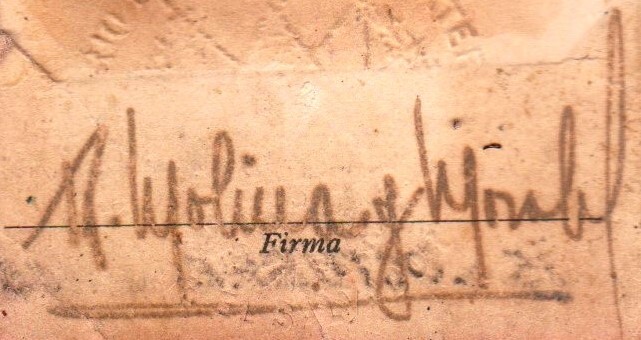
Signature of: roberto molina y morales